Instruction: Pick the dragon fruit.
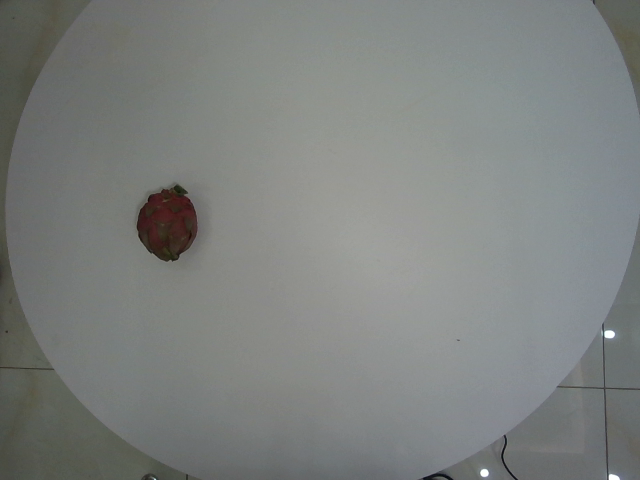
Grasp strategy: vertical